Question: How is the history relevant to the case?
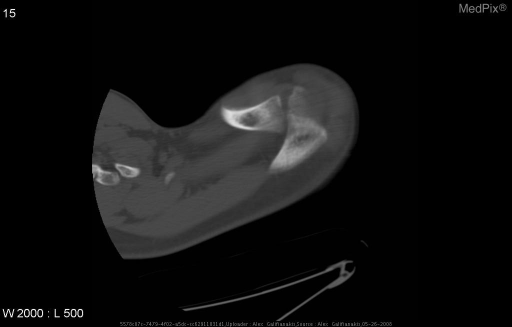
Answer: The patient's history of 26 year old male with left shoulder pain. is key in understanding the case.